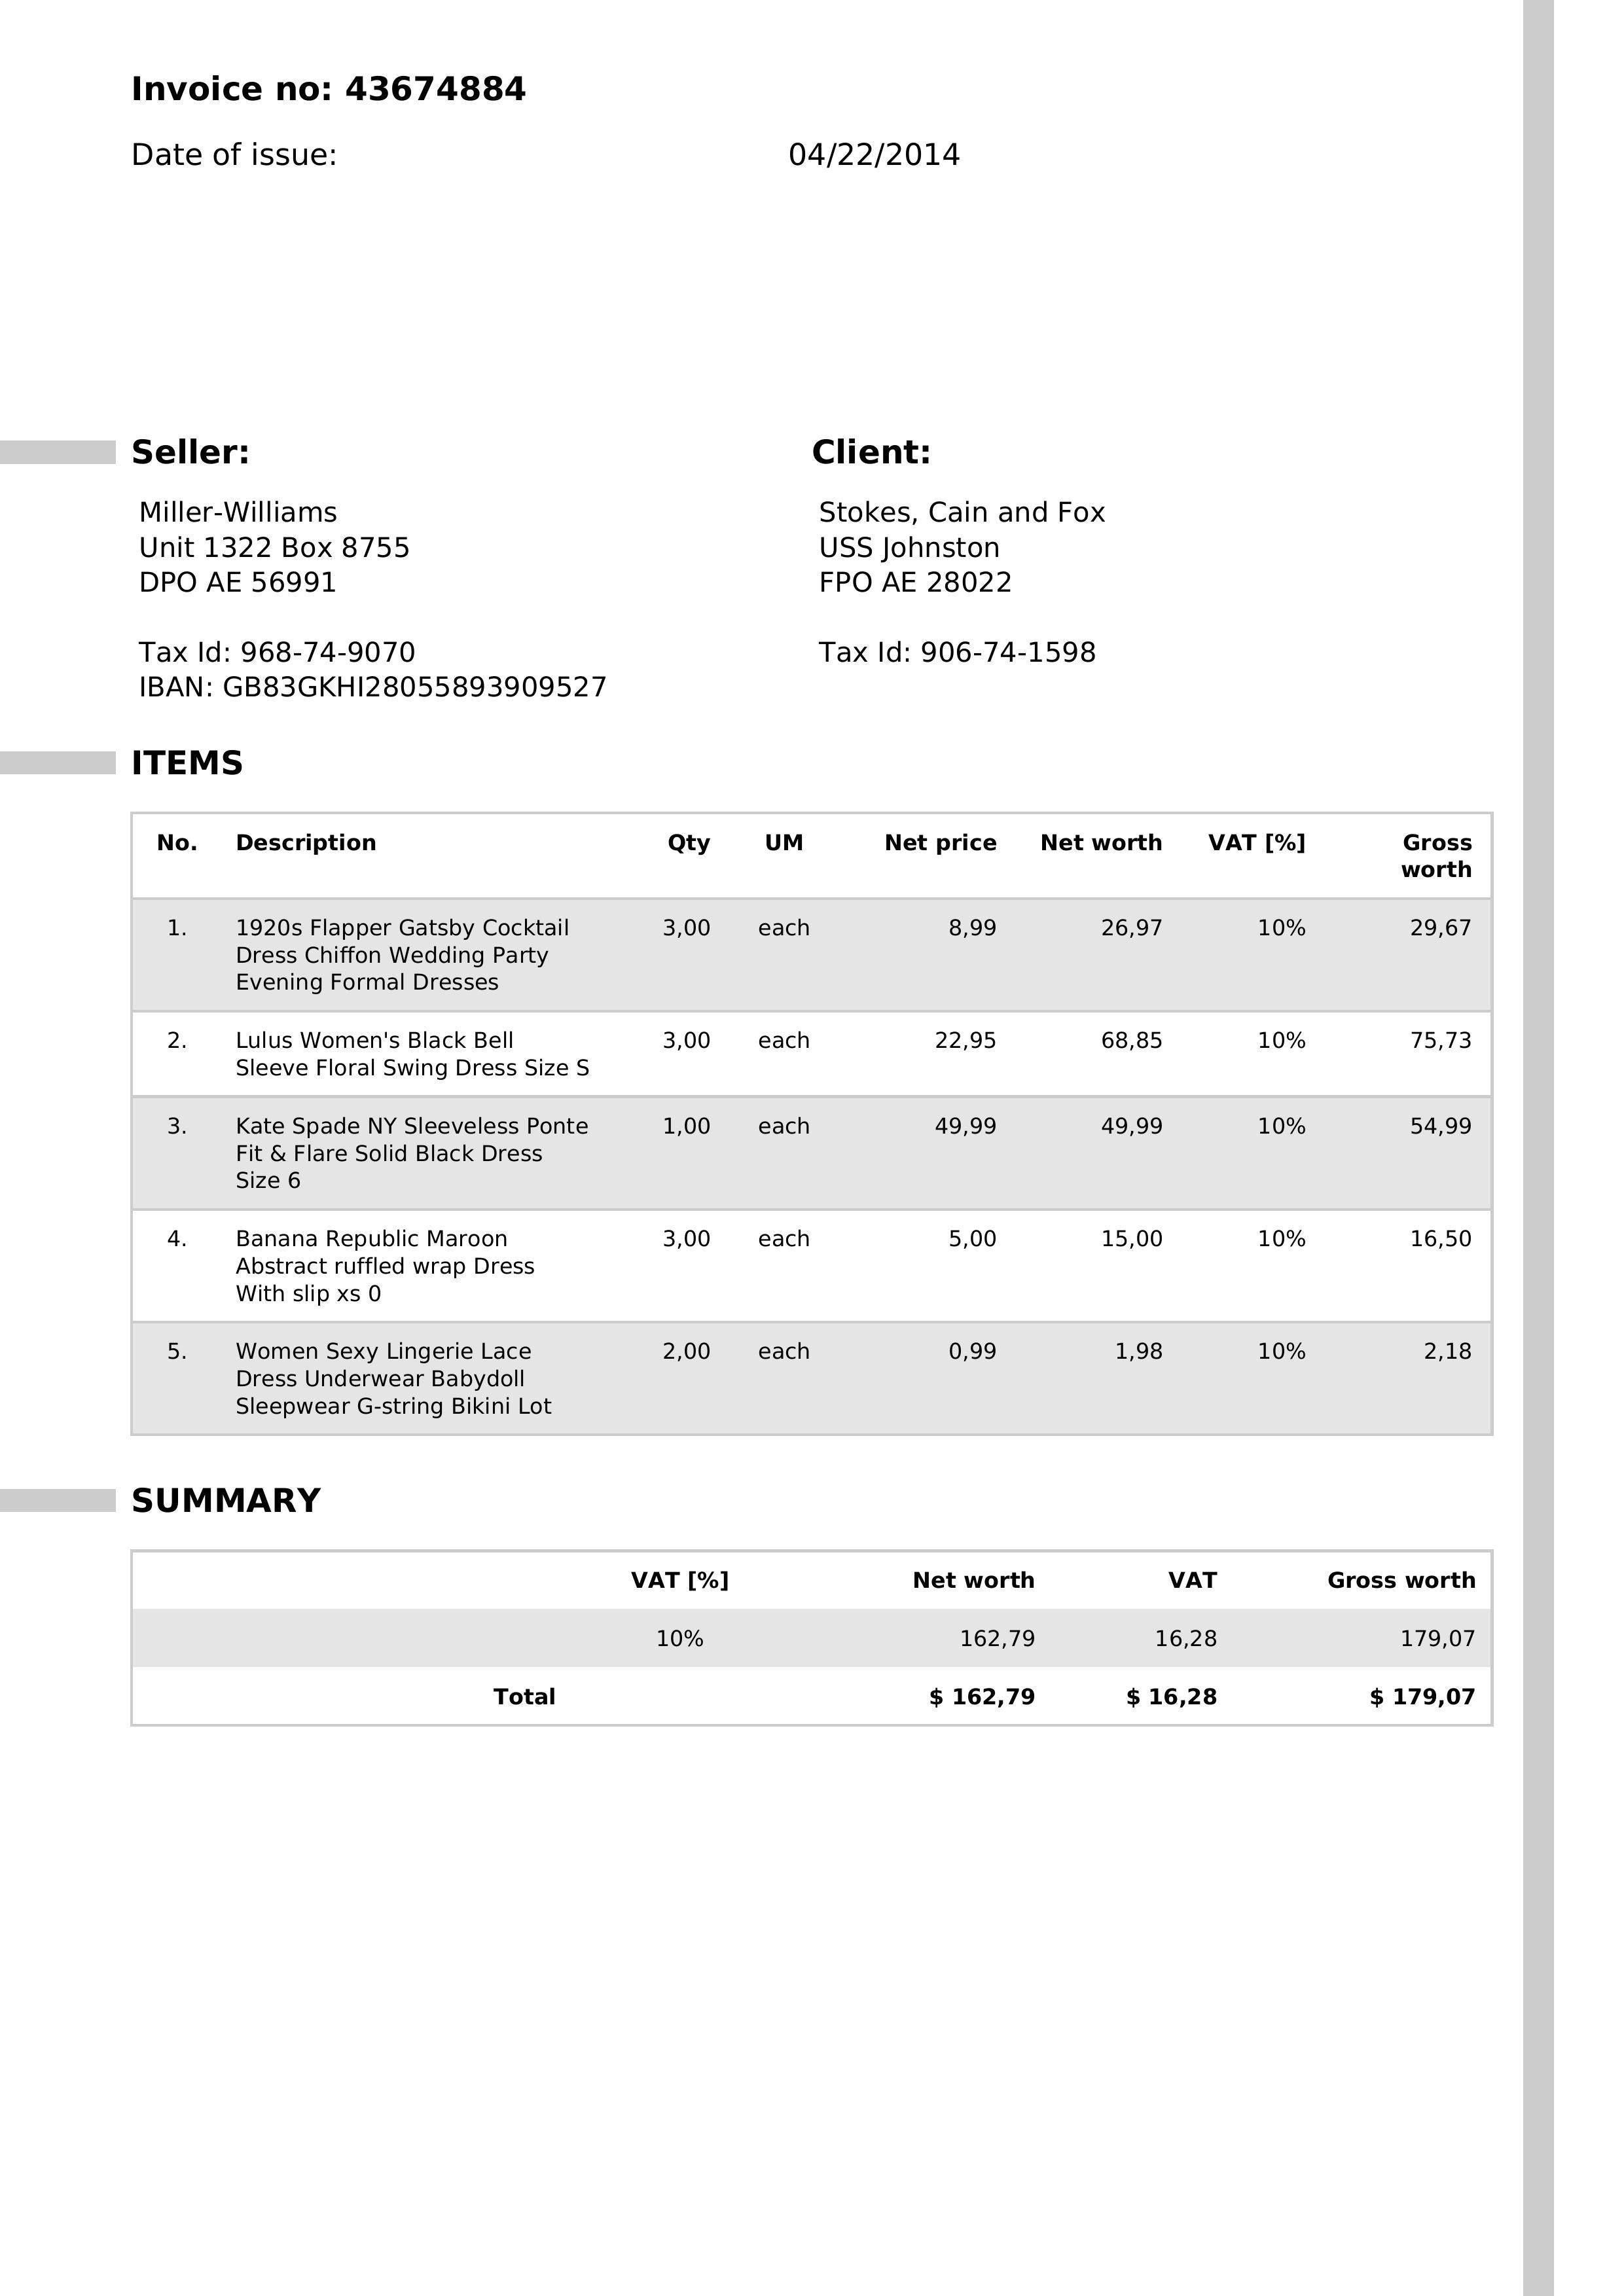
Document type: Invoice